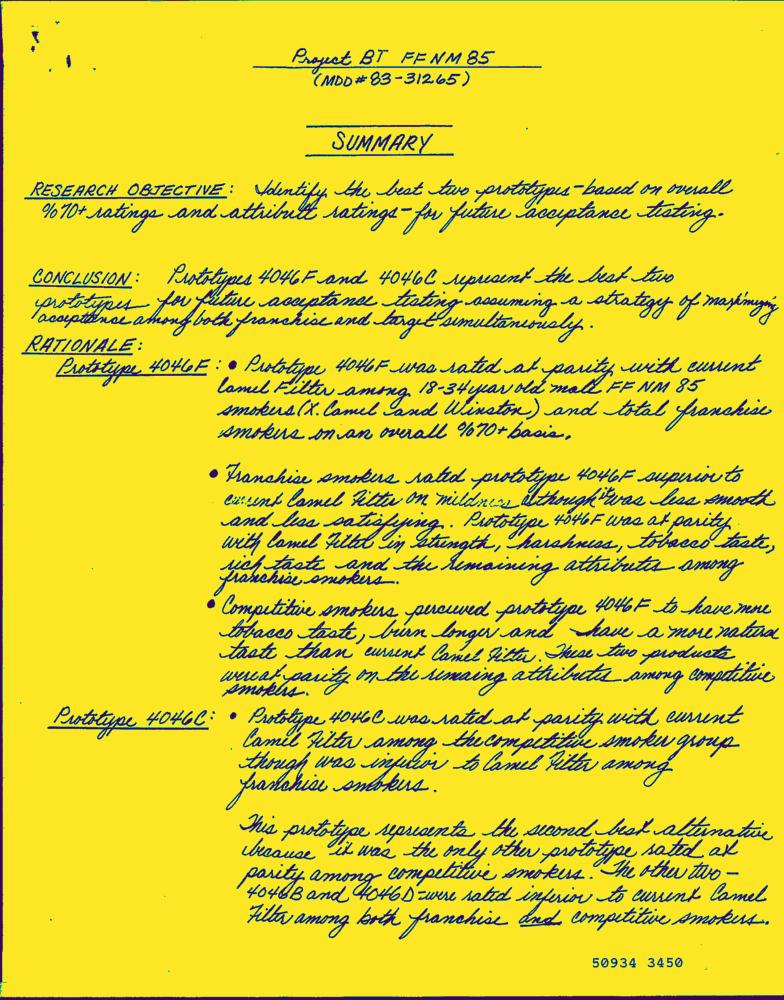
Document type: Hand-Written